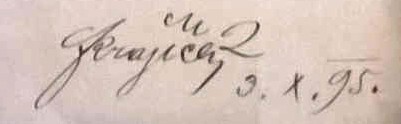
Signature of: jindřich duchoslav krajíček